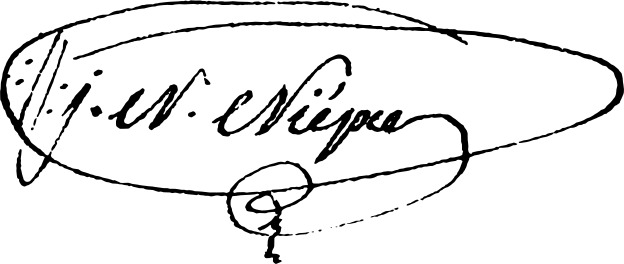
Signature of: nicéphore niépce